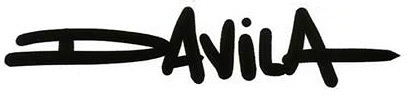
Signature of: luis davila malvido